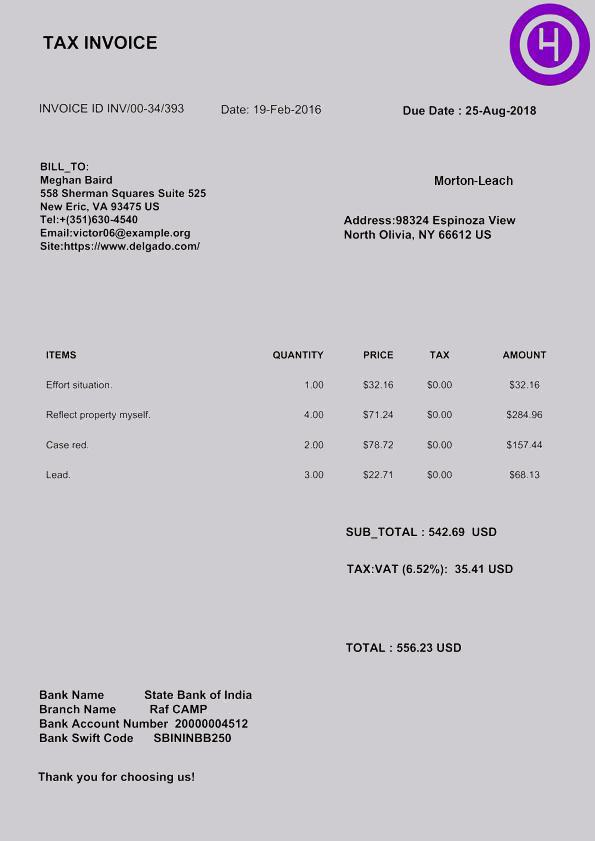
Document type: Invoice